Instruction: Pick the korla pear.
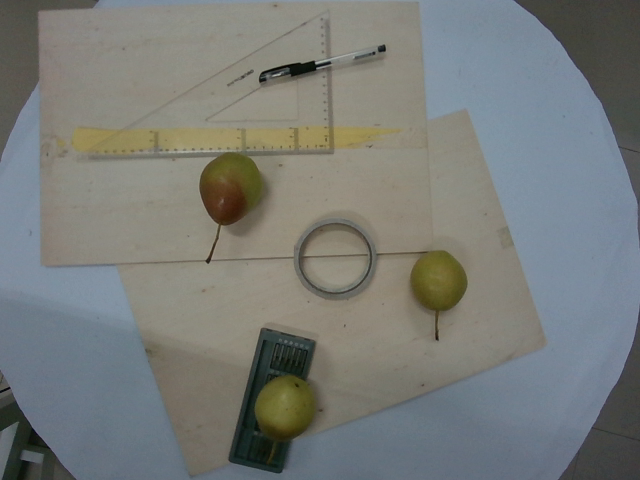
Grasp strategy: vertical